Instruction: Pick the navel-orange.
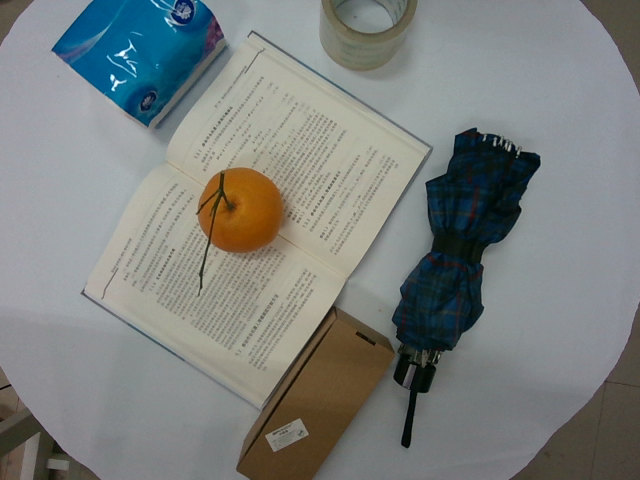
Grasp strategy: vertical